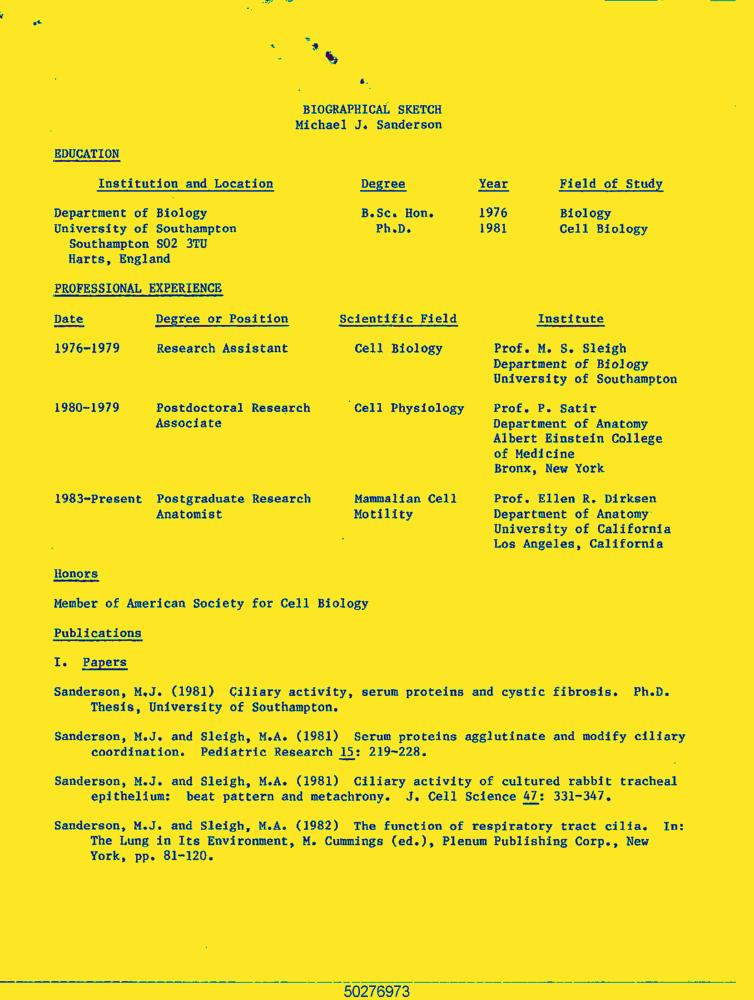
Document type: Resume-Doc